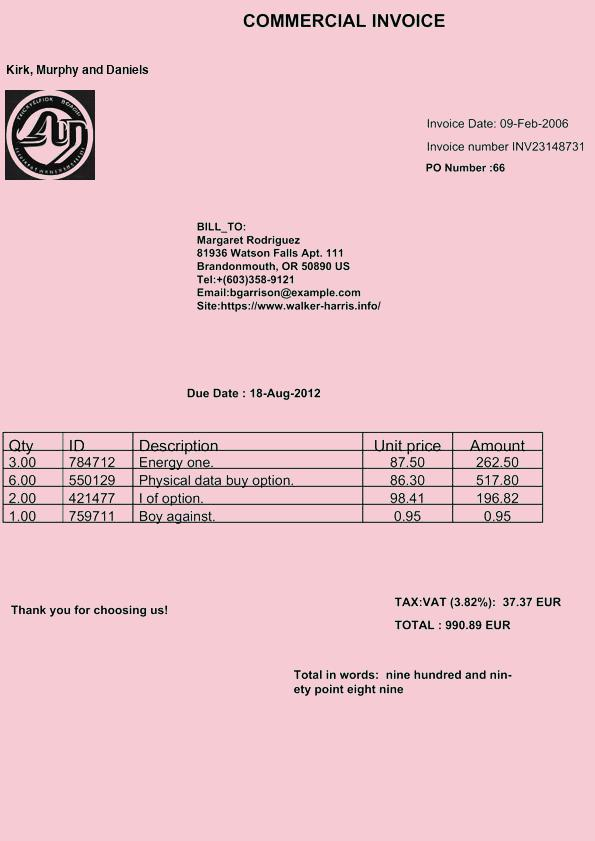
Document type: Invoice